Question: What is the main concern?
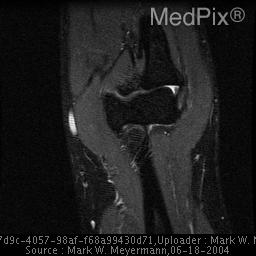
Answer: The findings suggest :  Recent histologic studies have shown that angiofibroblastic tendinosis with a lack of inflammation in the surgical specimens of patients with lateral epicondylitis which suggests that the abnormal signal seen on MR images is secondary to tendon degeneration and repair rather than tendinitis.
 MR imaging is useful in assessing the degree of tendon damage in 4-10% of the cases that are resistant  to conservative therapy.  Tendon degeneration is manifested by normal to increased tendon thickness with increased signal intensity in T1-weighted images that does not further increase in signal intensity on the T2-weighted images.  Complete tears may be diagnosed on MR imaging by identifying a fluid filled gap separating the tendon from its adjacent bony attachment site.
Magnetic resonance imaging is useful in identifying high grade partial tears and complete tears that are unlikely to improve with rest and repeated steroid injections.  The lack of a significant abnormality involving the common extensor tendon on MR imaging may prompt consideration of an alternate diagnosis such as radial nerve entrapment which may mimic or accompany lateral epicondylitis.
Coronal, STIR image of the elbow demonstrates high T2 signal within and surrounding the common extensor tendons consistent with lateral epicondylitis.. Coronal STIR images of the elbow demonstrate high T2 signal within and surrounding the common extensor tendons consistent with lateral epicondylitis.. The patient might have a history of 37 y/o male with elbow pain of unknown origin..